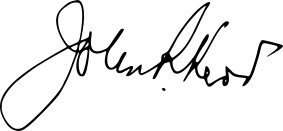
Signature of: john kerr